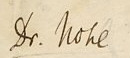
Signature of: ludwig nohl